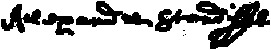
Signature of: alexander standish